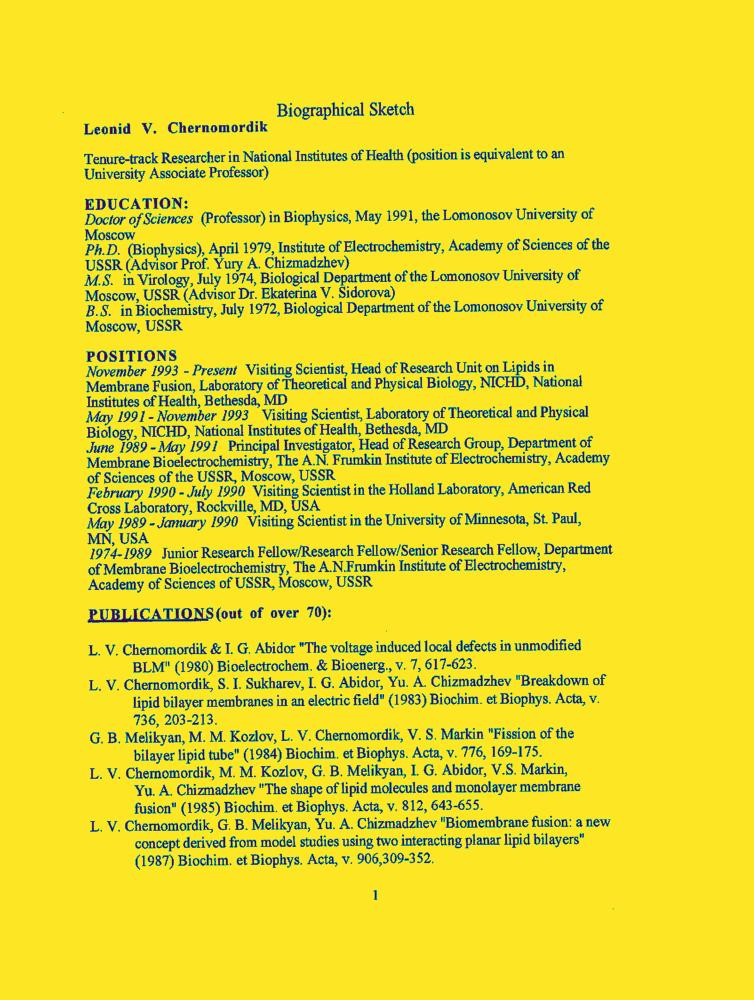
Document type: Resume-Doc